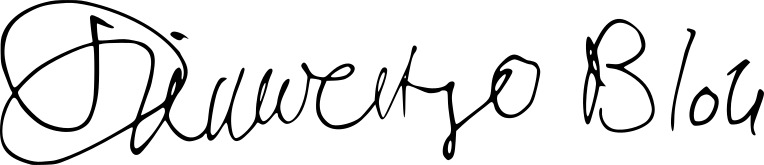
Signature of: dieuwertje blok